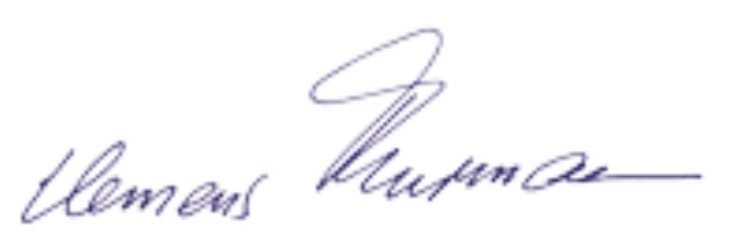
Signature of: clemens thurmann